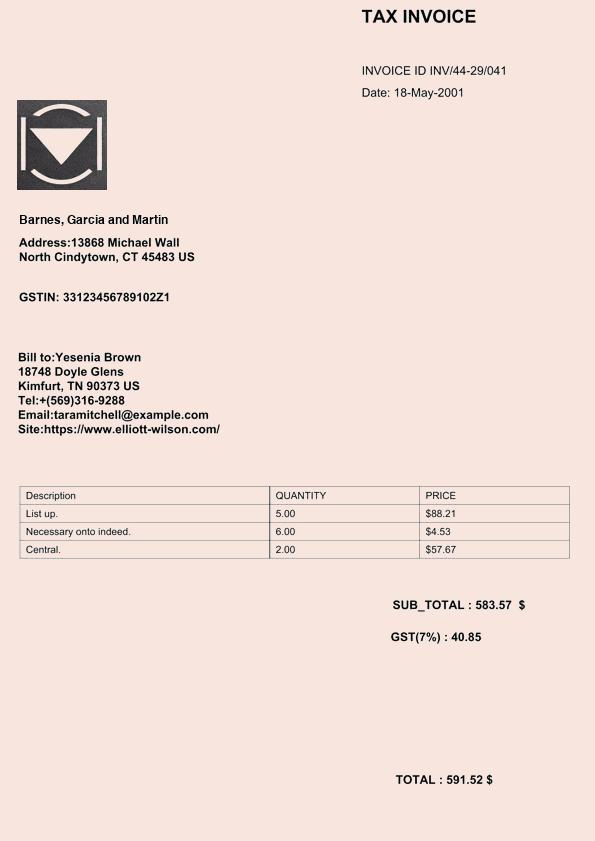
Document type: Invoice